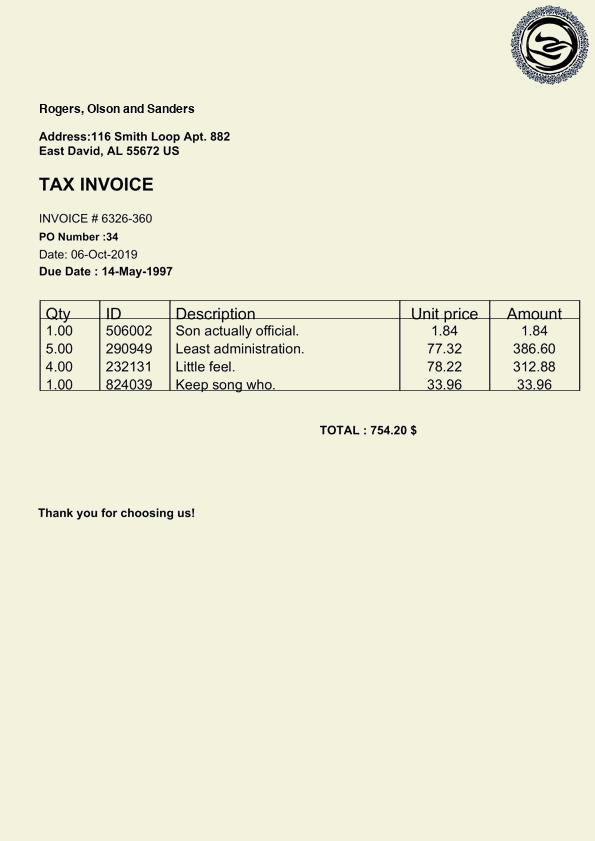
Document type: Invoice